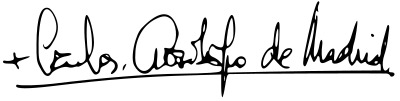
Signature of: carlos osoro